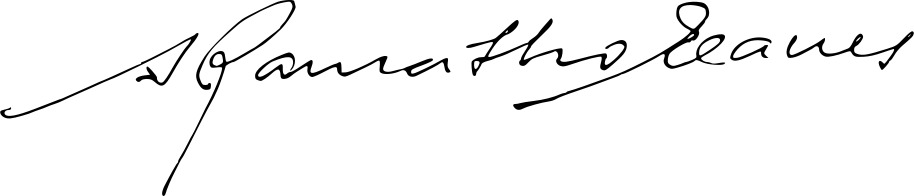
Signature of: antónio ramalho eanes